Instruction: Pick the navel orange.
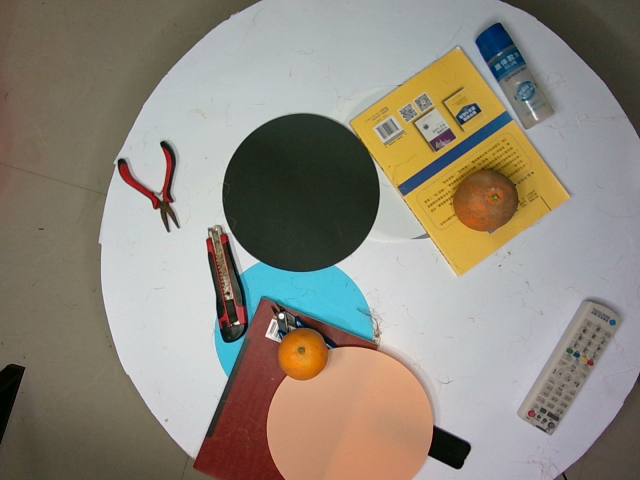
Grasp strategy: vertical